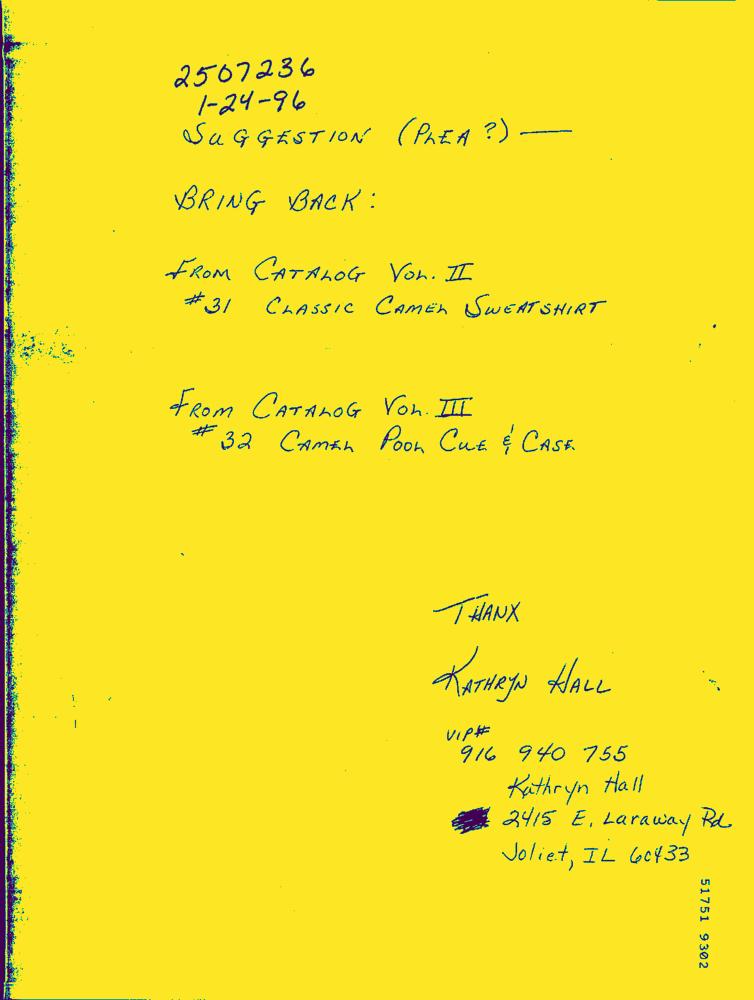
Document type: Hand-Written